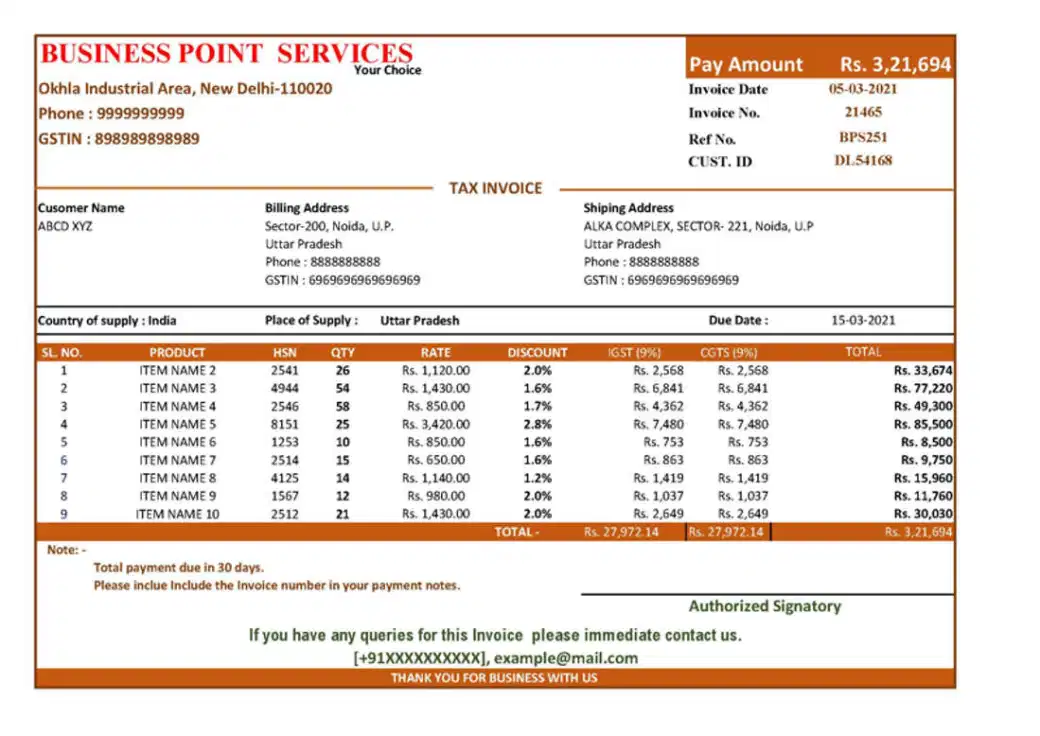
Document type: Invoice